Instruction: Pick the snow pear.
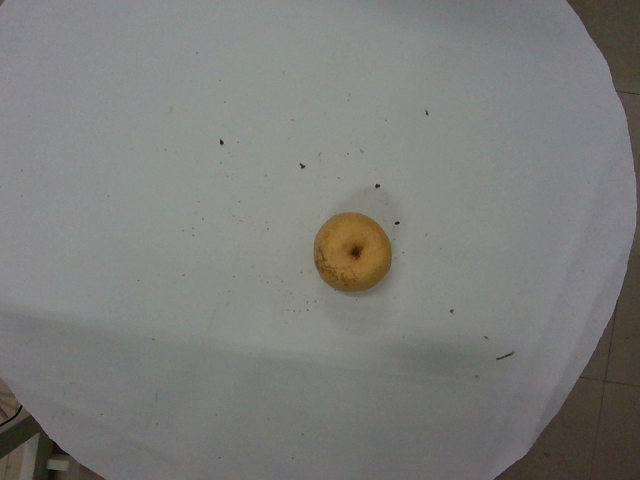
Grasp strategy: vertical